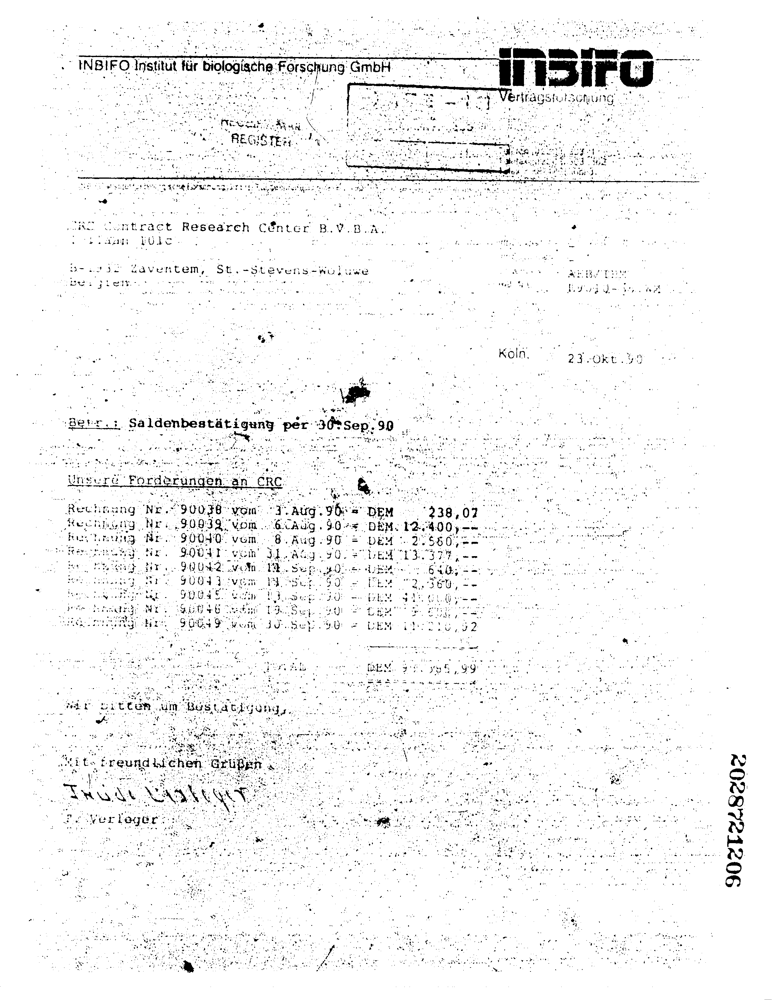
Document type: Invoice